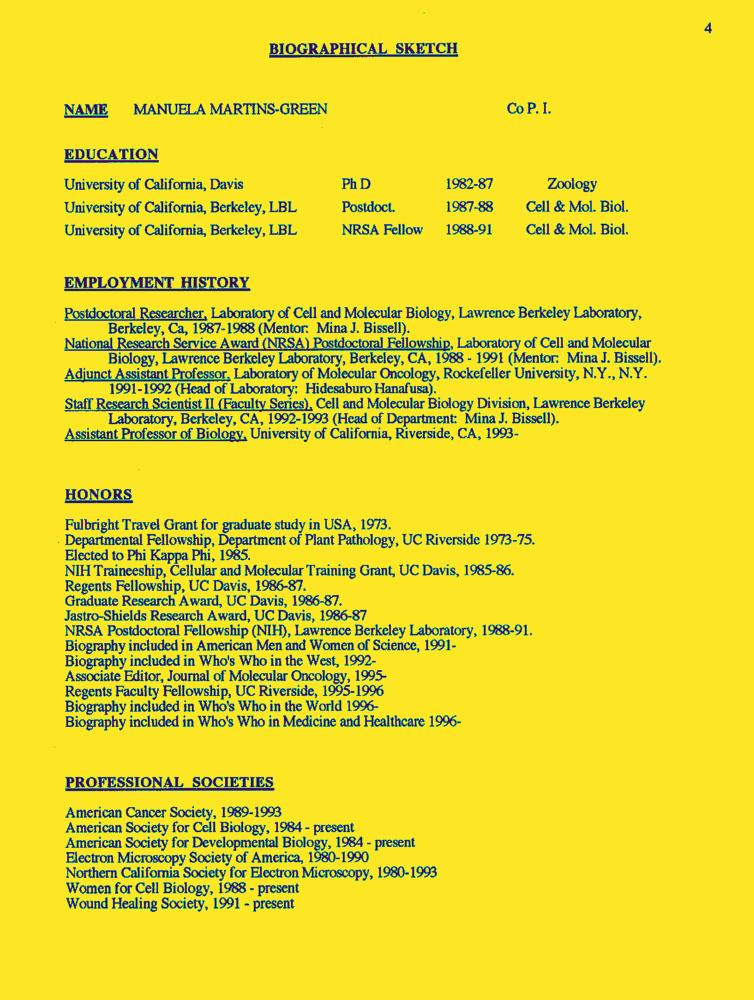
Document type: Resume-Doc